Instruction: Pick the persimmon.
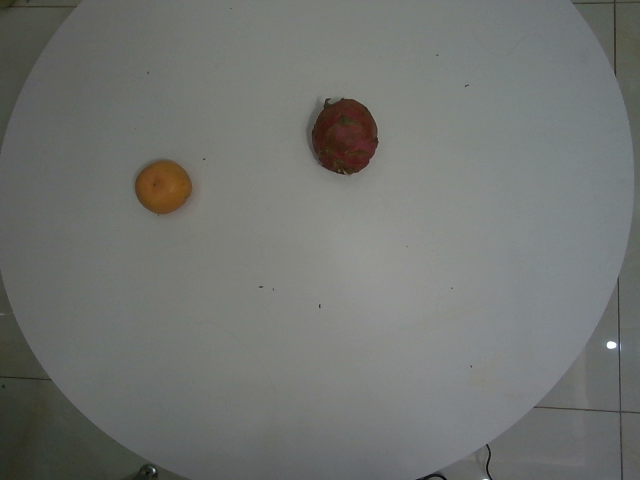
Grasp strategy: vertical